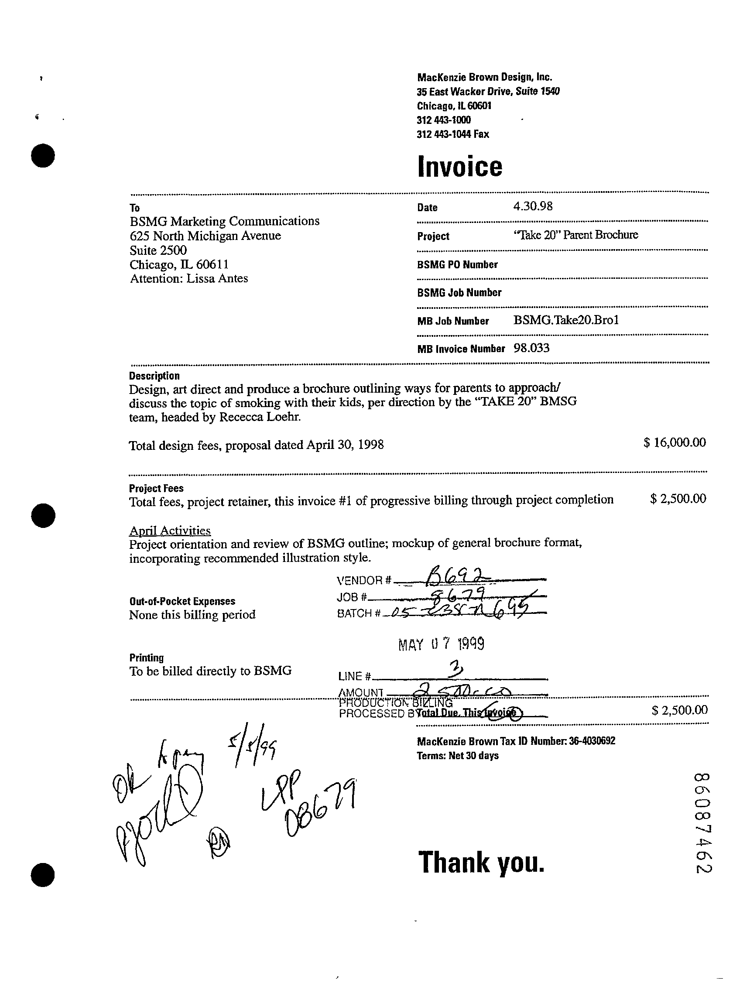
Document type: Invoice